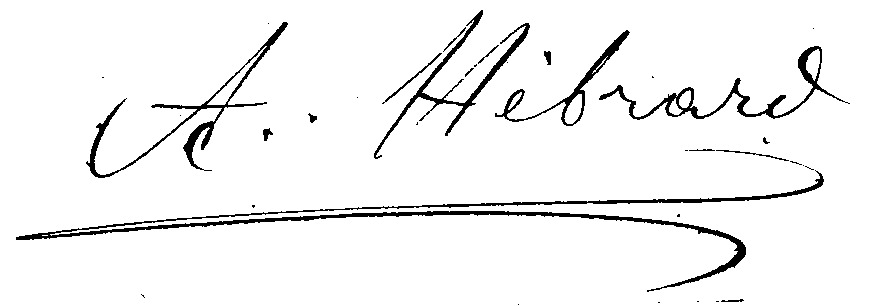
Signature of: adrien hébrard